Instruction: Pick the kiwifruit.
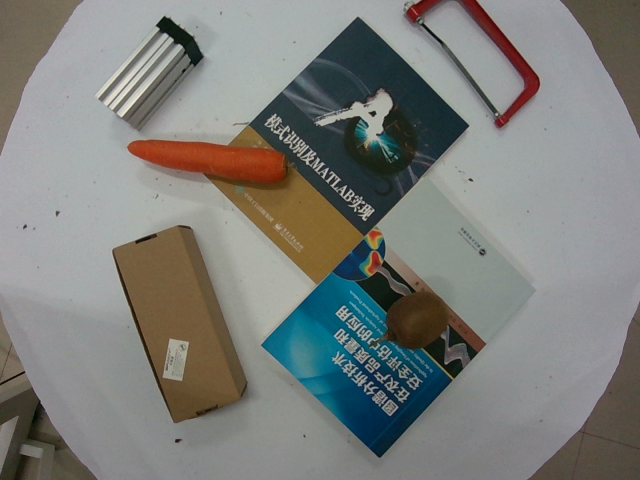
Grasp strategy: vertical